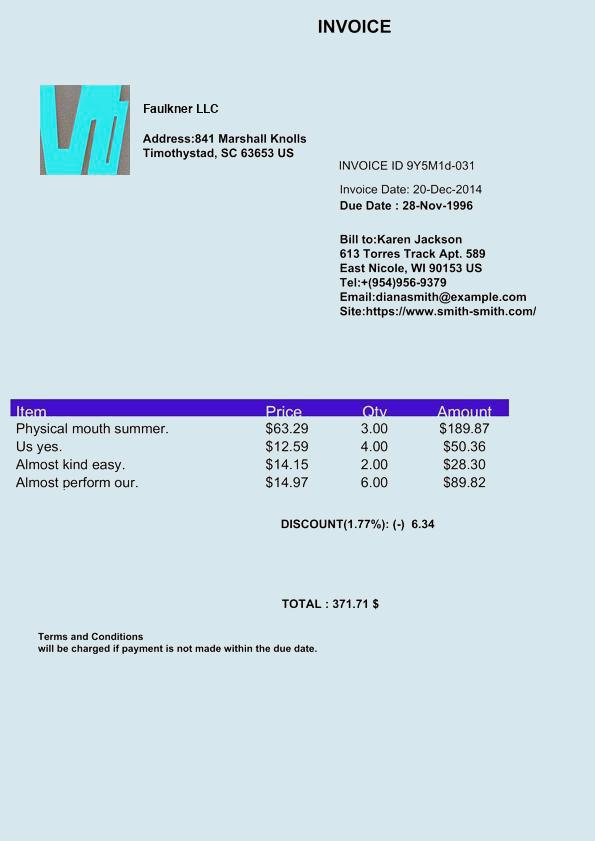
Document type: Invoice